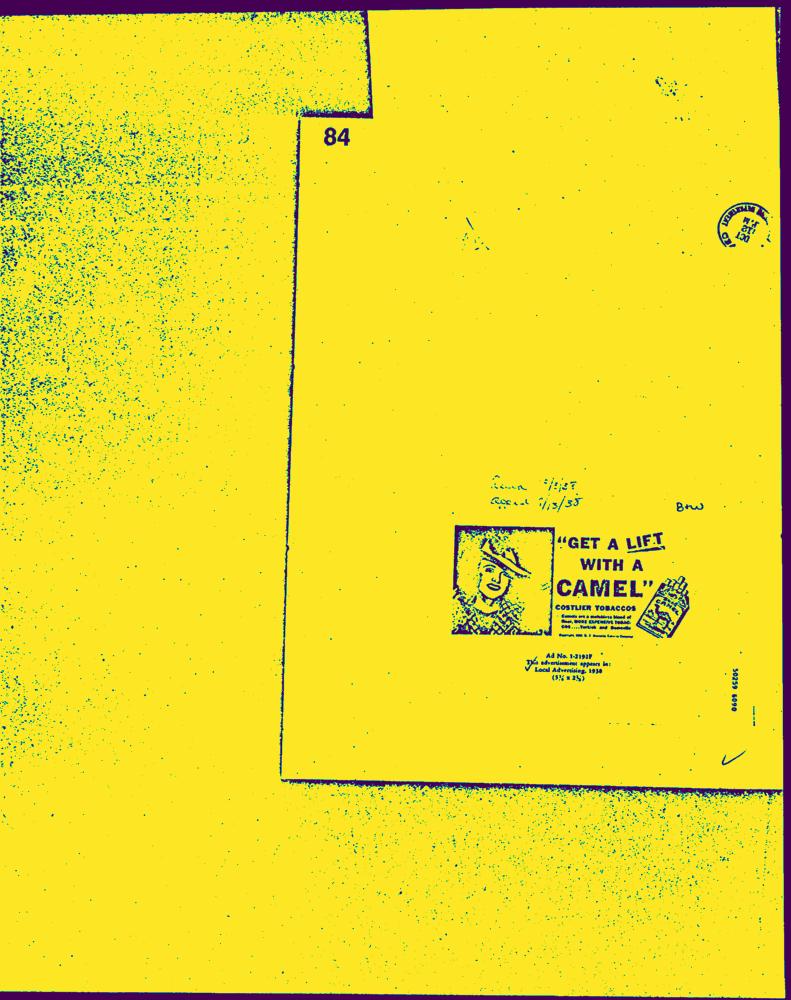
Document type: AD